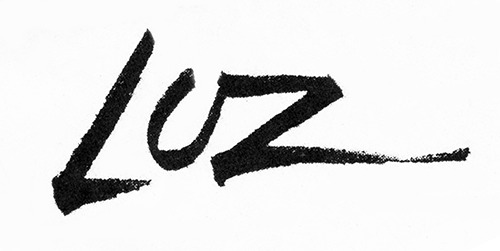
Signature of: luz